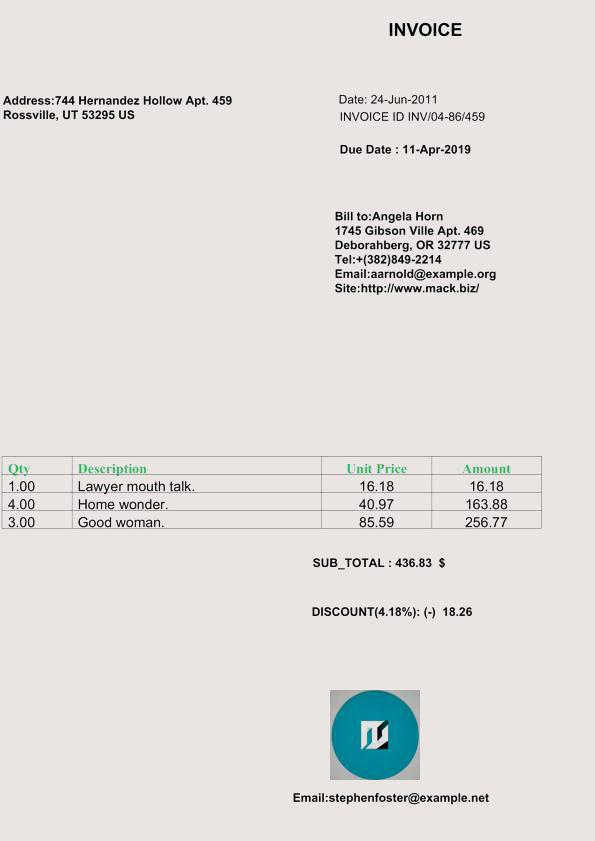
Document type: Invoice